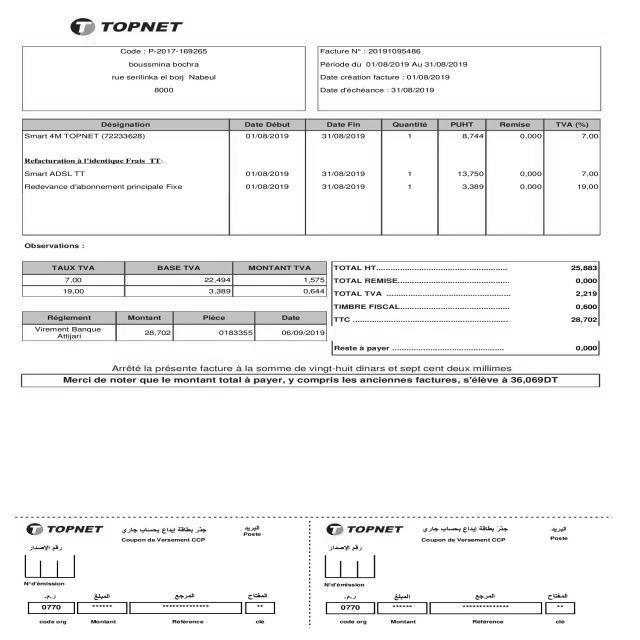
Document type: Invoice